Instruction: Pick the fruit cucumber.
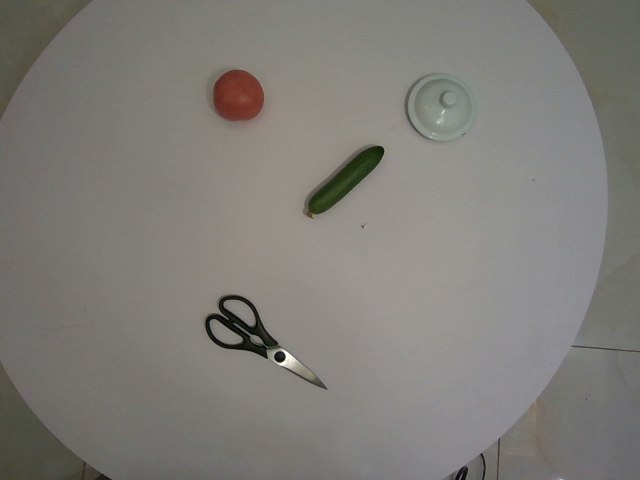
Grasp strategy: vertical